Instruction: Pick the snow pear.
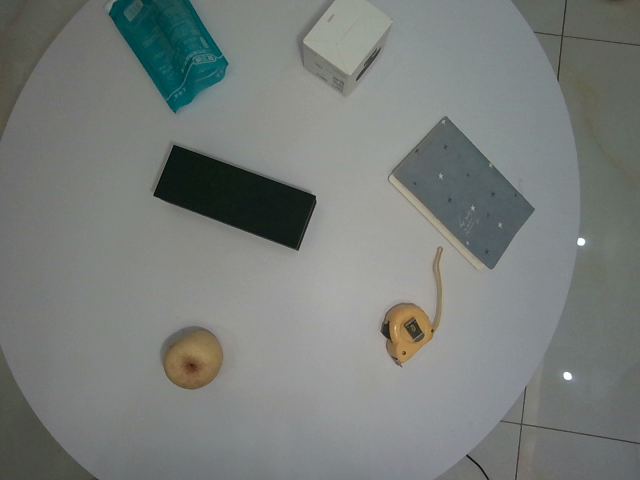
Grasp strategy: vertical